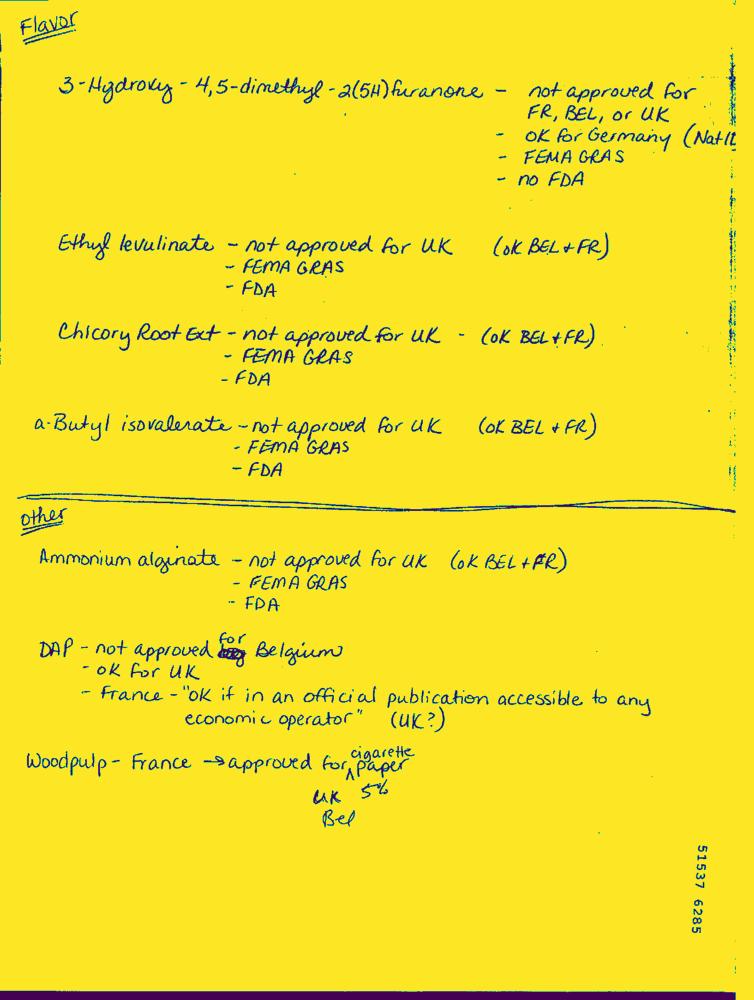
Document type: Hand-Written